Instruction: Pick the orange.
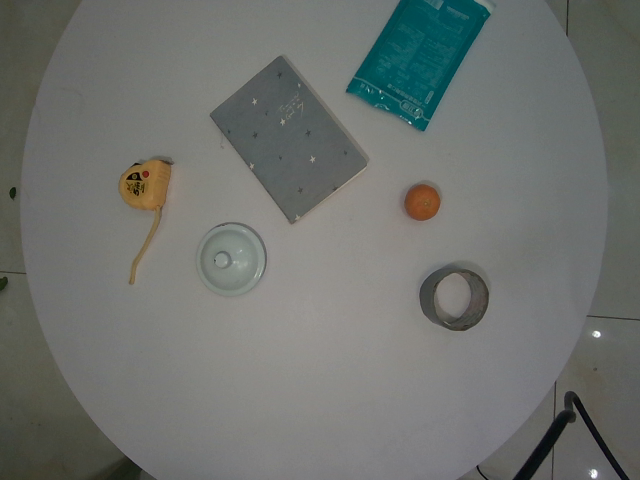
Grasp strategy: vertical